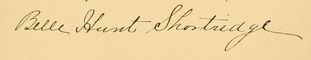
Signature of: belle hunt shortridge